Question: What are the imaging findings?
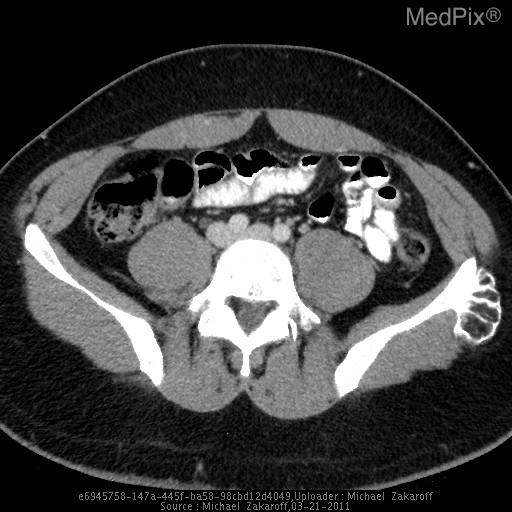
Answer: The imaging shows Circumscribed multilobulated bony exostosis arising from the lateral aspect of the upper left ilium.  This lesion appears to have cortical and medullary contiguity with the ilium. Prominent multilobulated bony exostosis arising from the lateral aspect of the upper left ilium.  This lesion appears to have continuity of both cortical bone and the medullary cavity with the underlying iliac crest.  No periosteal reaction nor associated soft tissue component..